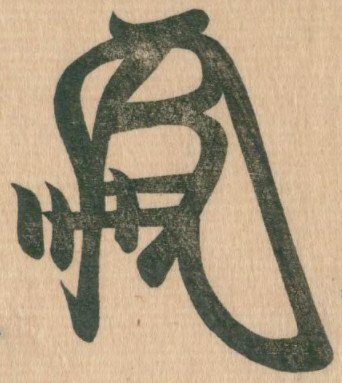
Signature of: ashikaga yoshiteru